Question: Talk about the condition:
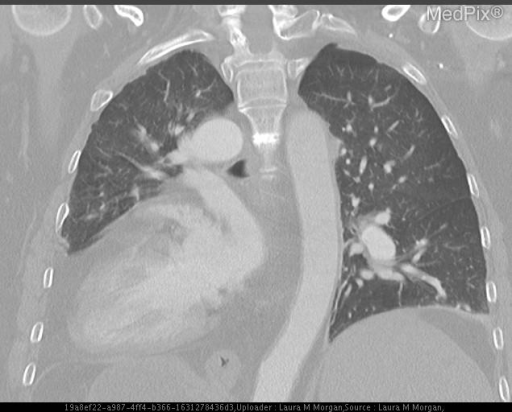
Answer: The disease is discussed as: In situs inversus, the morphologic right atrium is on the left, and the morphologic left atrium is on the right. The normal pulmonary anatomy is also reversed so that the left lung has 3 lobes and the right lung has 2 lobes. Additionally, the liver and gallbladder are located on the left, whereas the spleen and stomach are located on the right. The remaining internal structures are also a mirror image of the normal. Situs inversus is present in 0.01% of the United States’ population with no racial or male to female predilection.

Further classification is independent of the cardiac apical position, indicating only the direction of the cardiac apex at birth:
Situs inversus with levocardia: base-to-apex axis points to the left.
Situs inversus with dextrocardia: base-to-apex points to the right.

Situs inversus occurs more commonly with dextrocardia with only 3-5% of these patients having associated congenital heart disease.  In patients with situs inversus with levocardia, there is almost always an association with congenital heart disease.

Situs inversus totalis that is associated with primary ciliary dyskinesia is known as Kartagener syndrome. Kartagener Syndrome is a rare autosomal recessive disorder consisting of triad of sinusitis, bronchiectasis predominantly affecting the lower lobes, and situs inversus with dextrocardia.  In addition to this triad, some patients present with nasal polyps, an impaired sense of smell, reduced fertility (females) and/or infertility (males).

Patients with situs inversus usually have a normal life expectancy. In the rare instances of cardiac anomalies, life expectancy is reduced, depending on the severity of the defect. Patients with Kartagener syndrome have a normal life expectancy if the bronchiectasis is treated adequately.